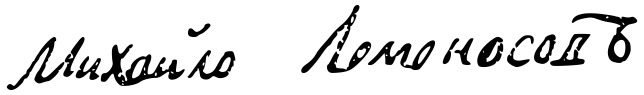
Signature of: mikhail lomonosov